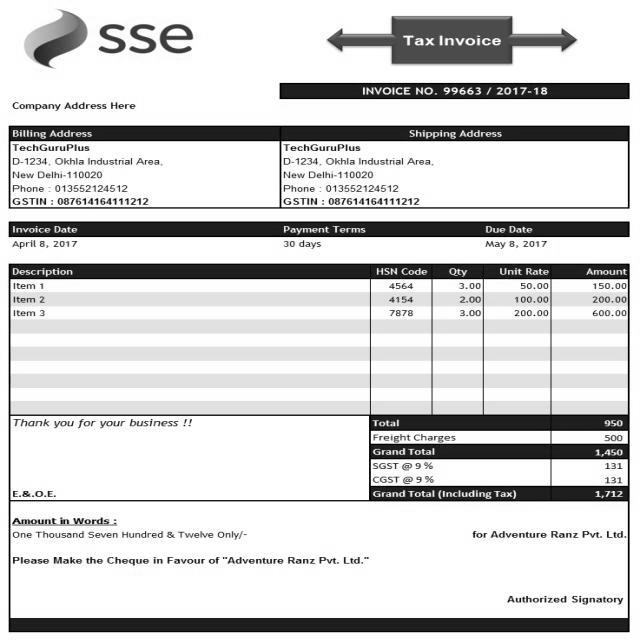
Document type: Invoice